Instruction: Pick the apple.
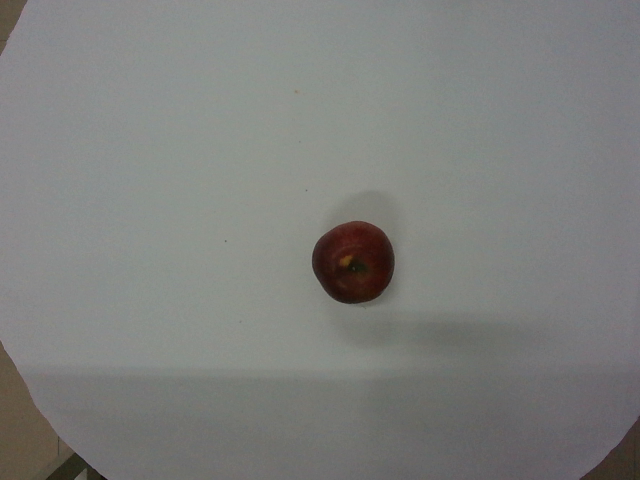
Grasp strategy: vertical